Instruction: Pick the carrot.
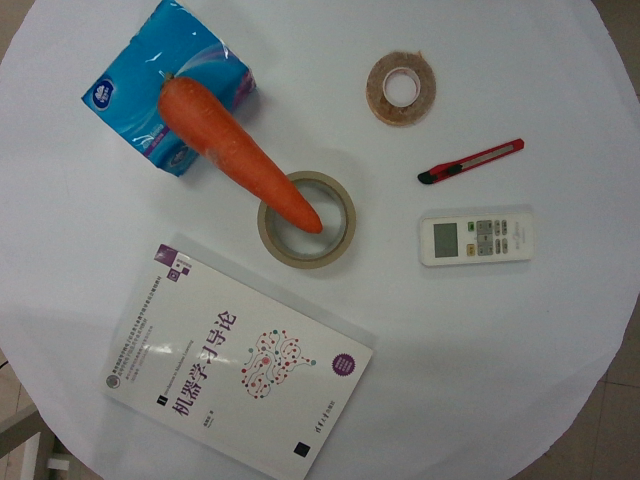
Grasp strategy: vertical